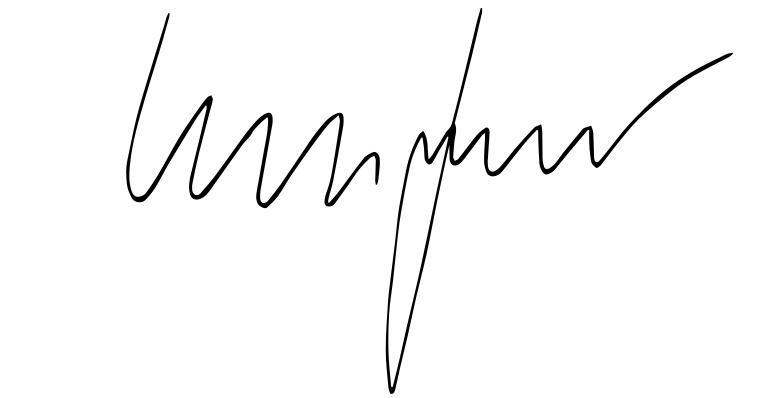
Signature of: christian lindner